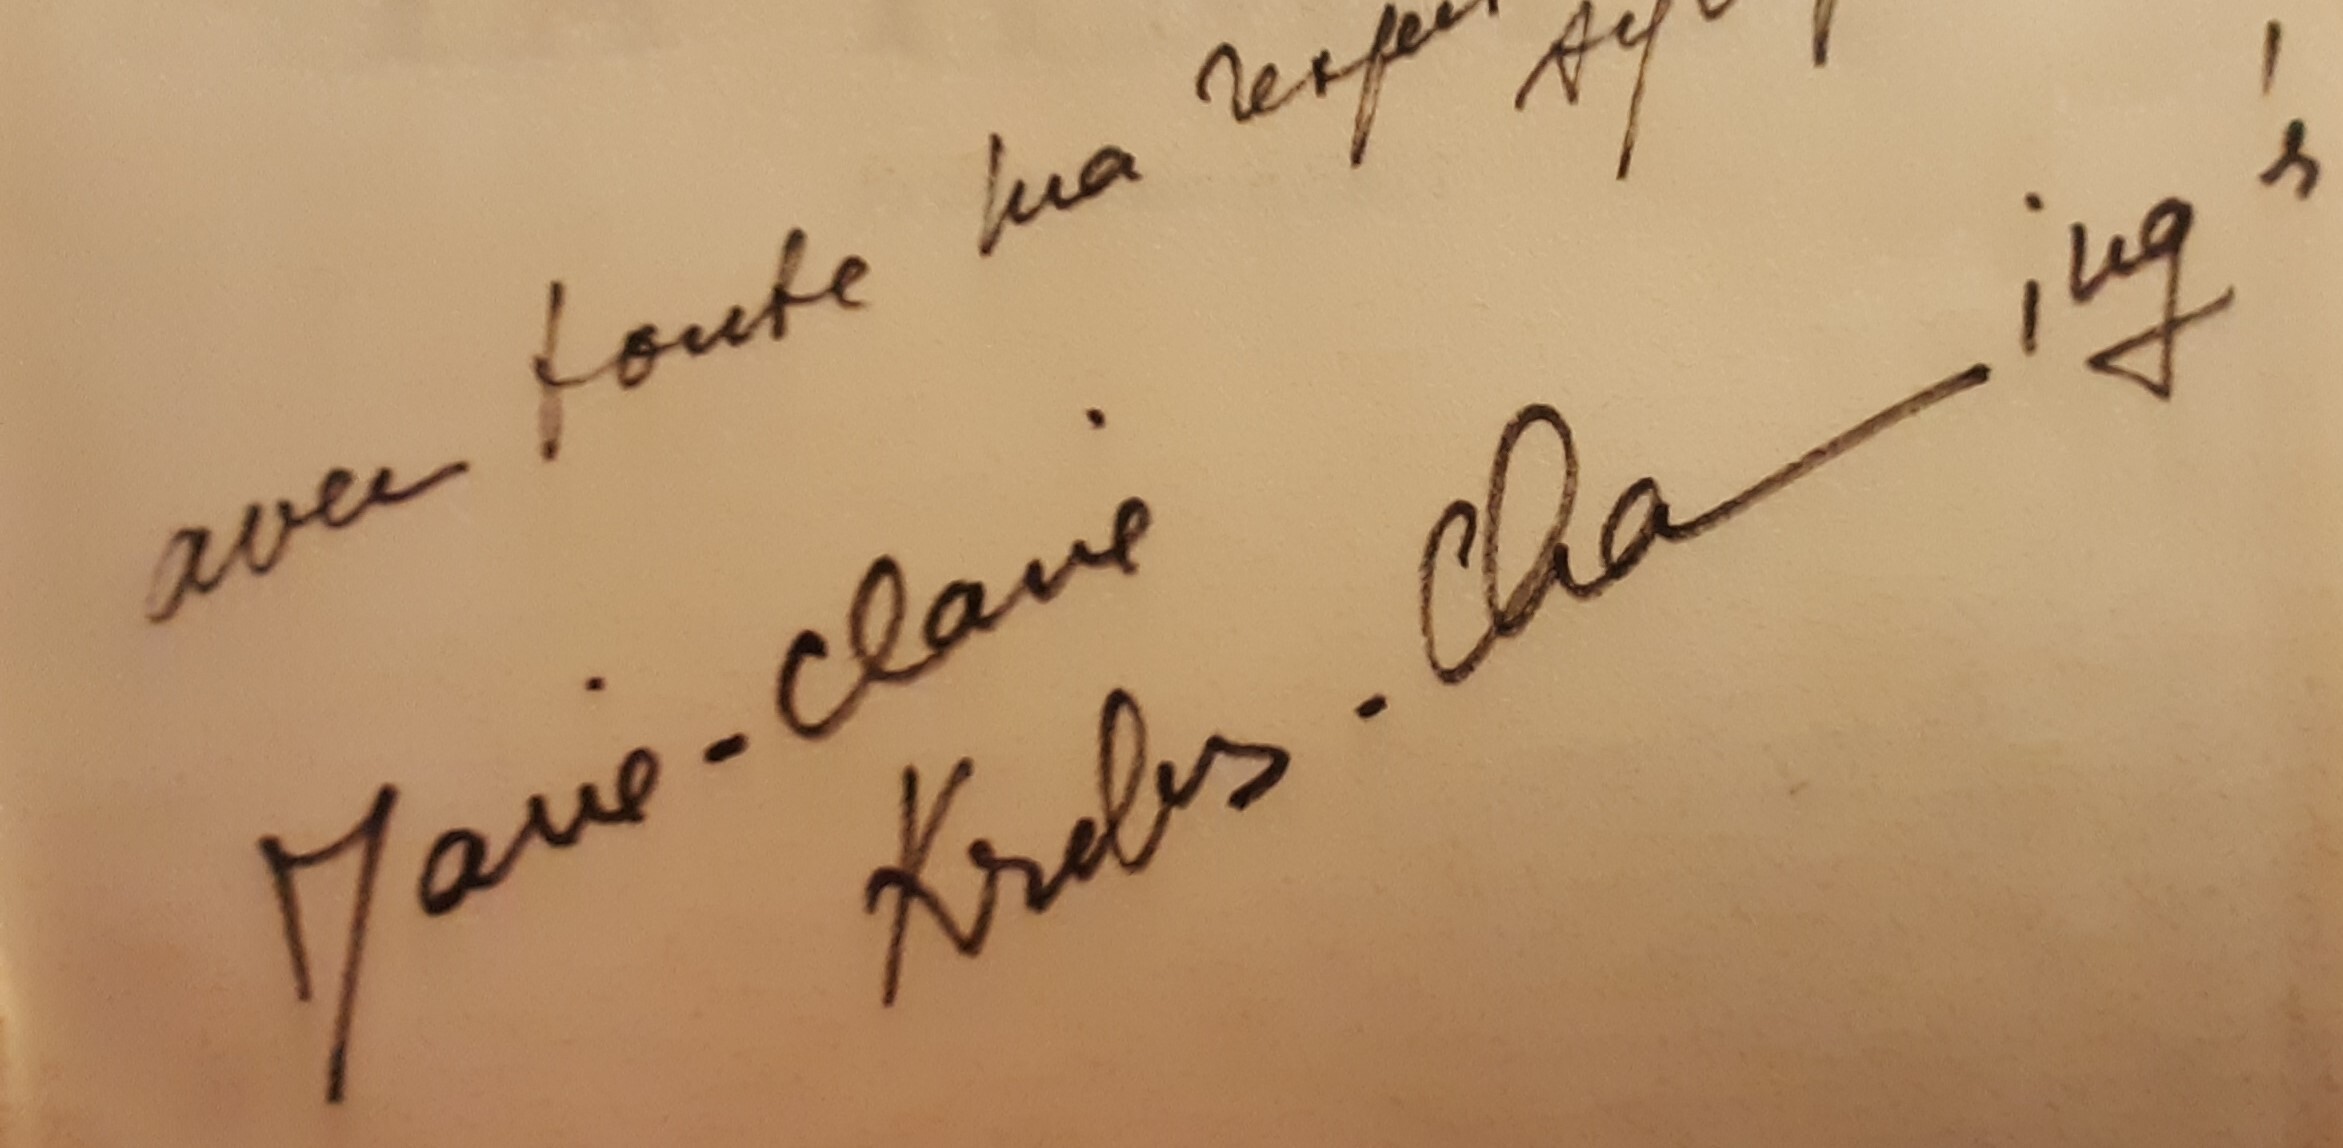
Signature of: marie chamming s